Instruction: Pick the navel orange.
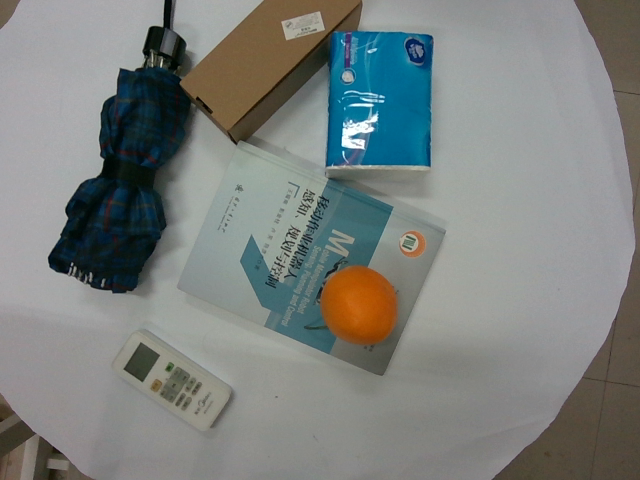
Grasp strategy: vertical